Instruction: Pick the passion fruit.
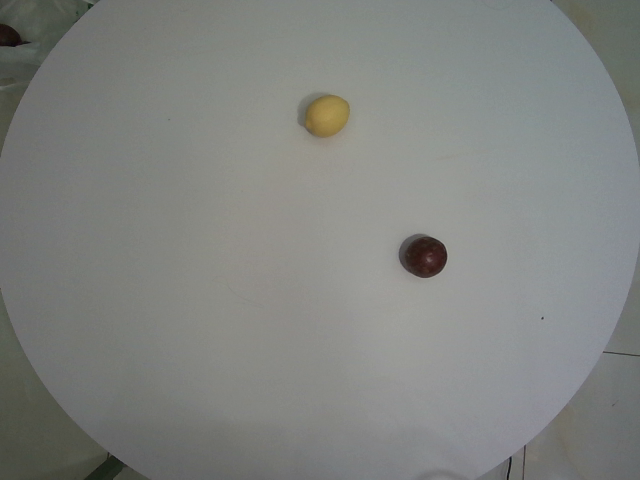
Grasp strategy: vertical